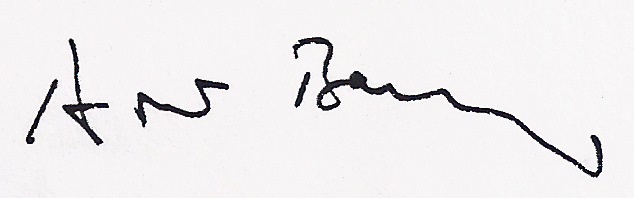
Signature of: arno baruzzi